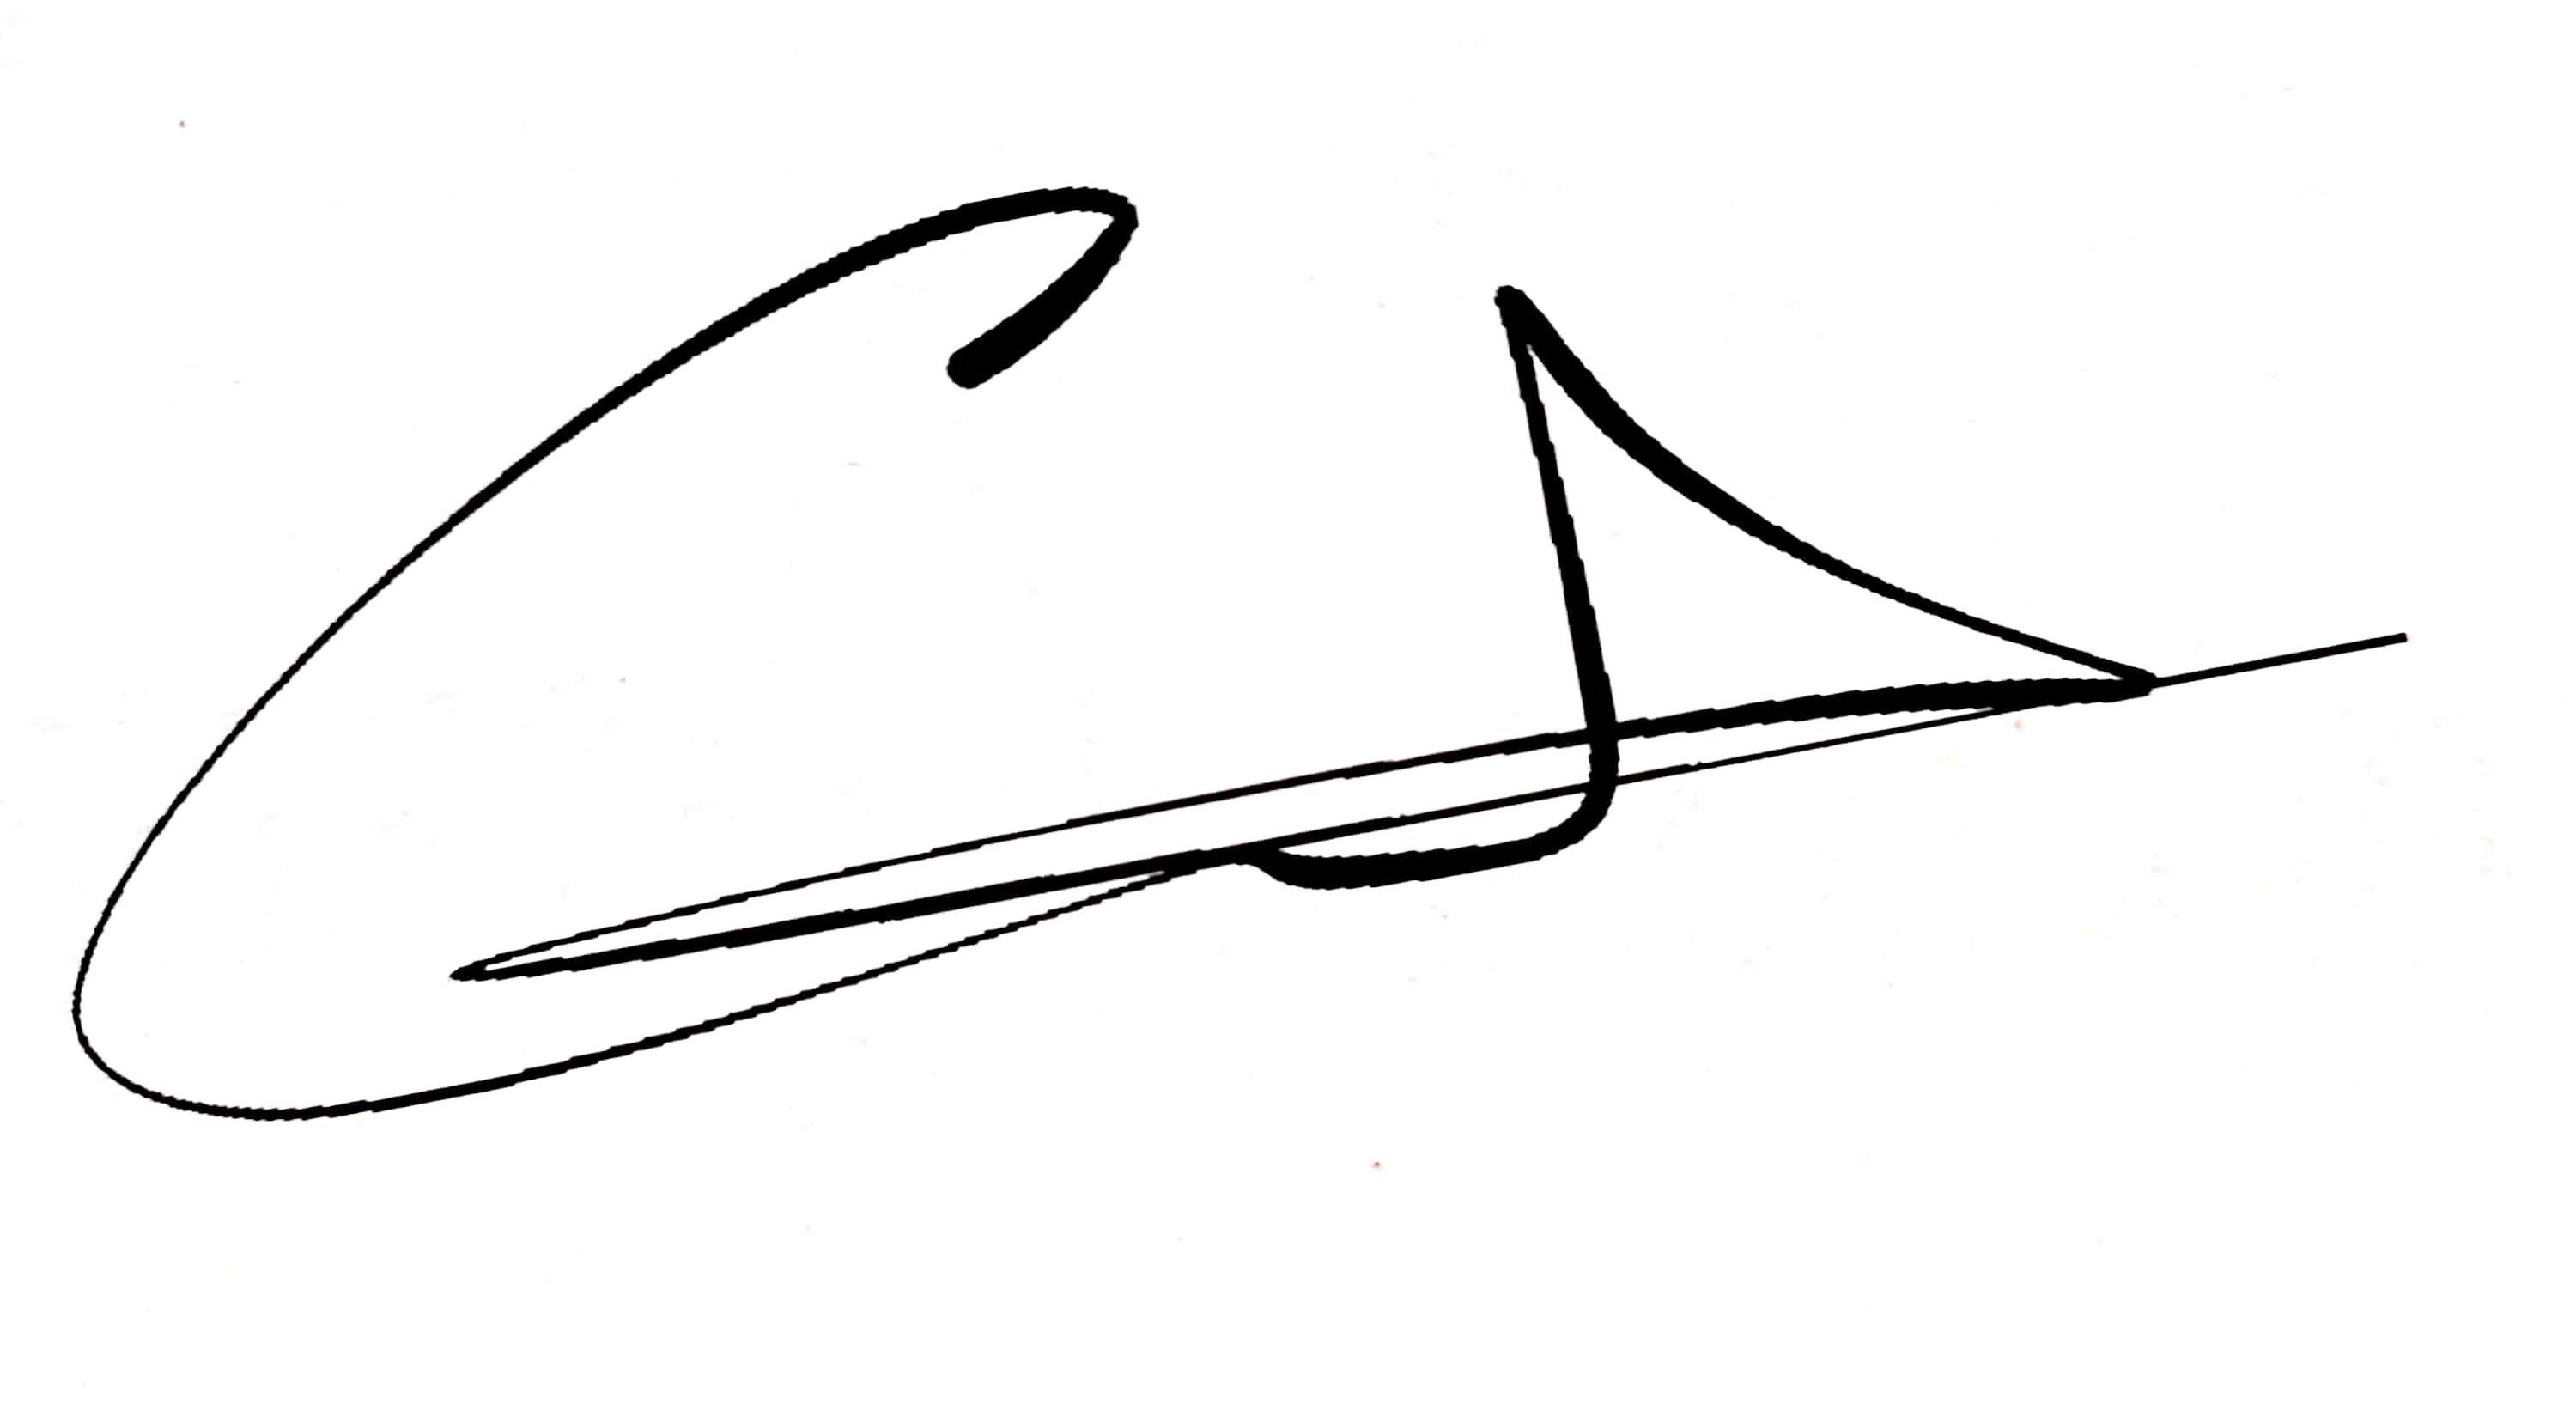
Signature of: carlos pérez marco